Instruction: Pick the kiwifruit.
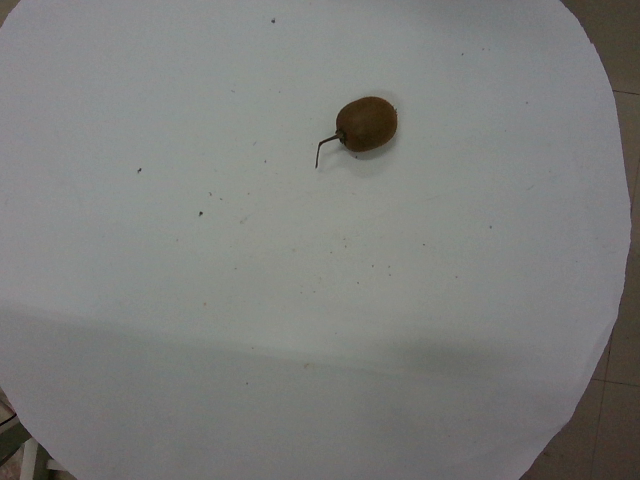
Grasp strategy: vertical